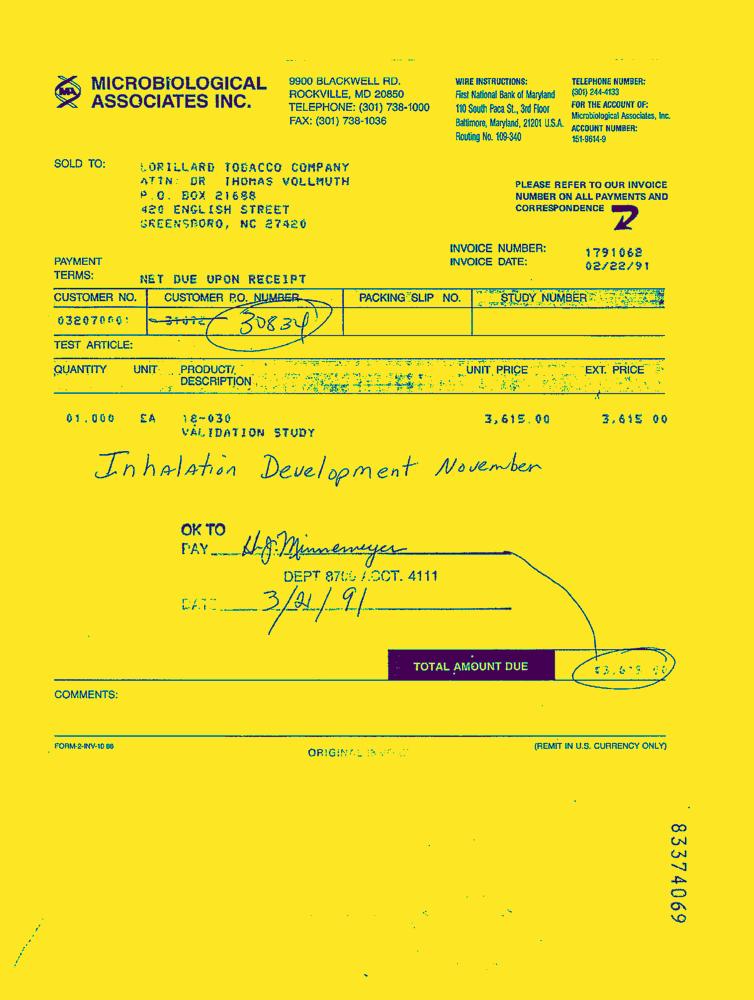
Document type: Invoice-Doc